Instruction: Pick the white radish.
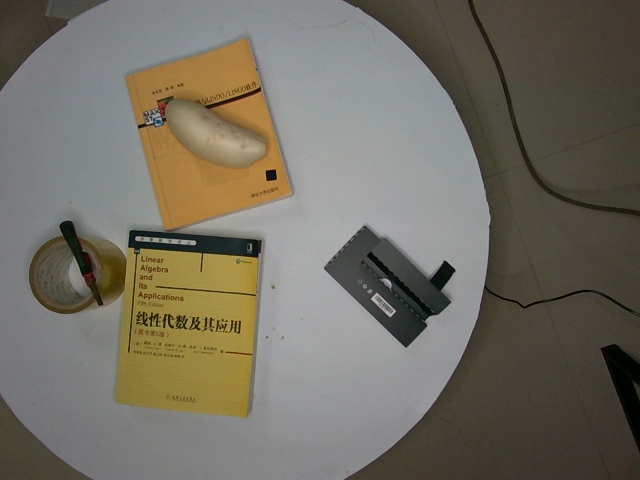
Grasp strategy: vertical